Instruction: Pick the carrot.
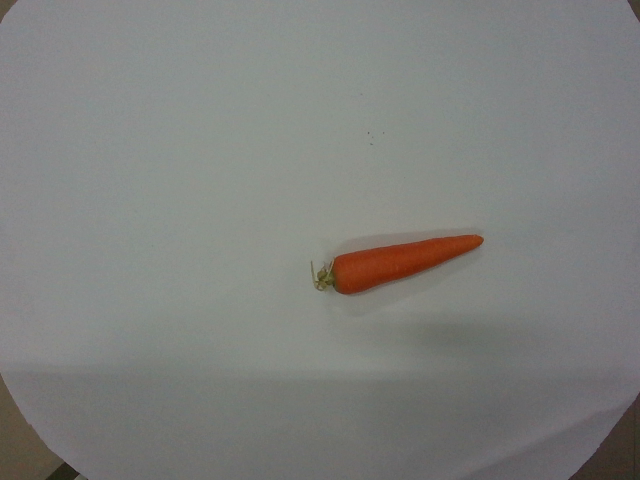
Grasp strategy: vertical